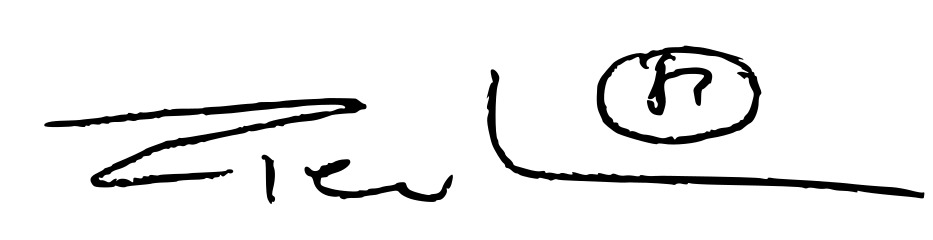
Signature of: rafał a ziemkiewicz